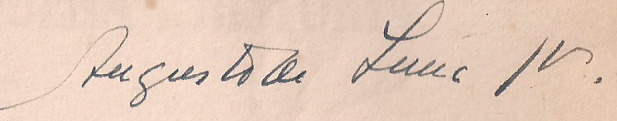
Signature of: antônio augusto de lima júnior